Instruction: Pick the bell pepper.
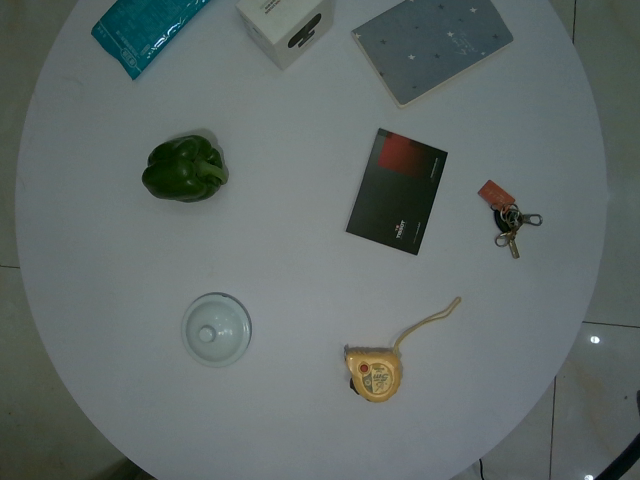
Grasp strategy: vertical